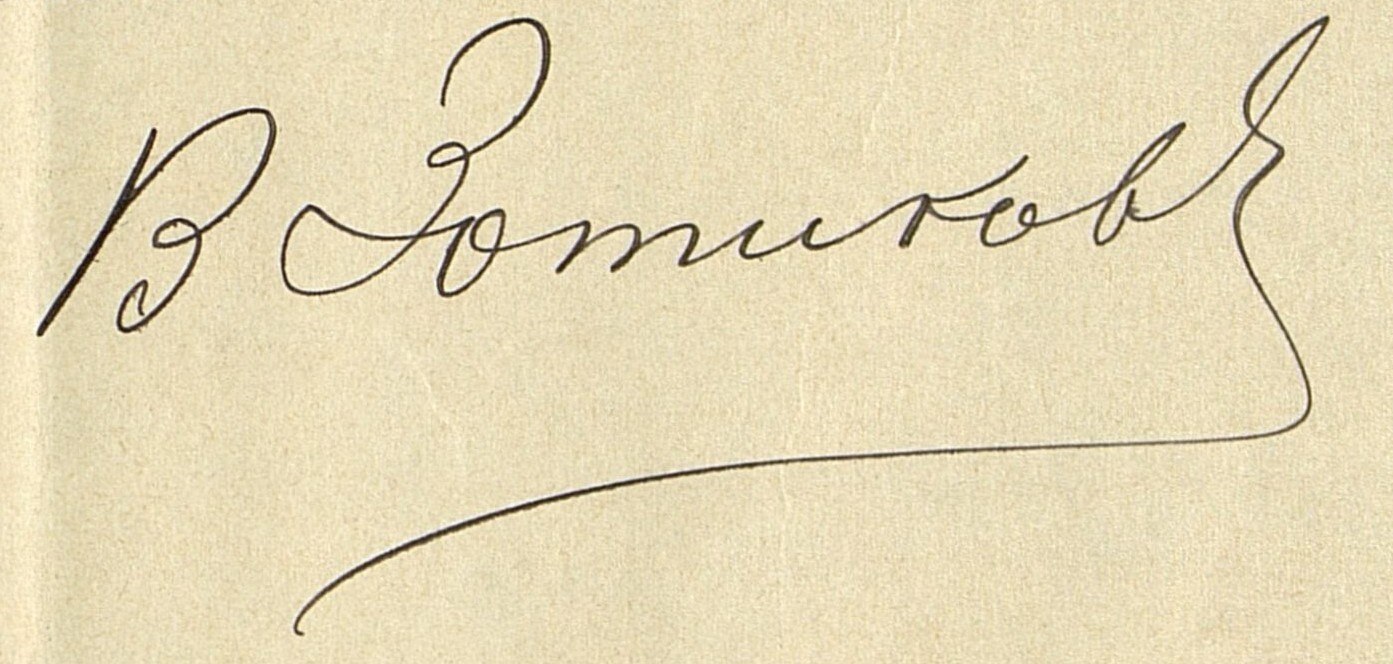
Signature of: q4194096